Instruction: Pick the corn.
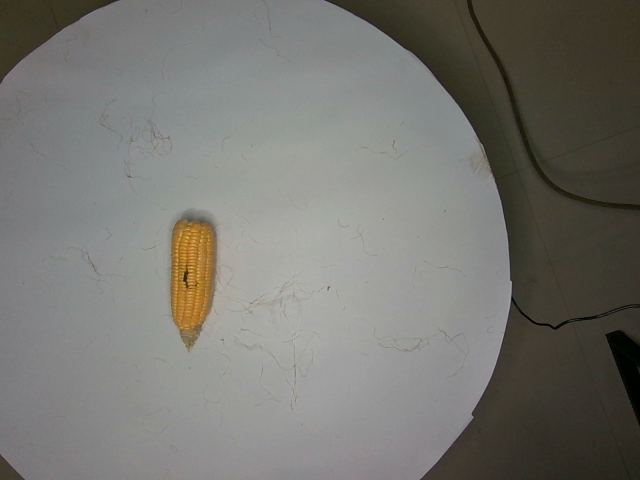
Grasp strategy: vertical